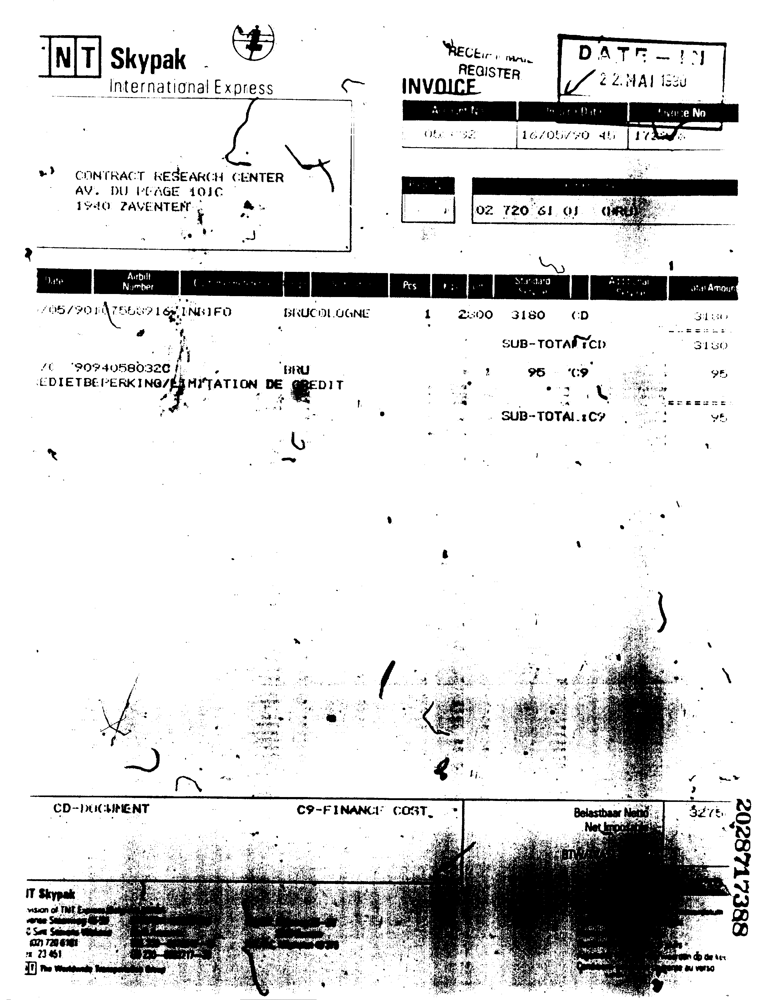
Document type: Invoice